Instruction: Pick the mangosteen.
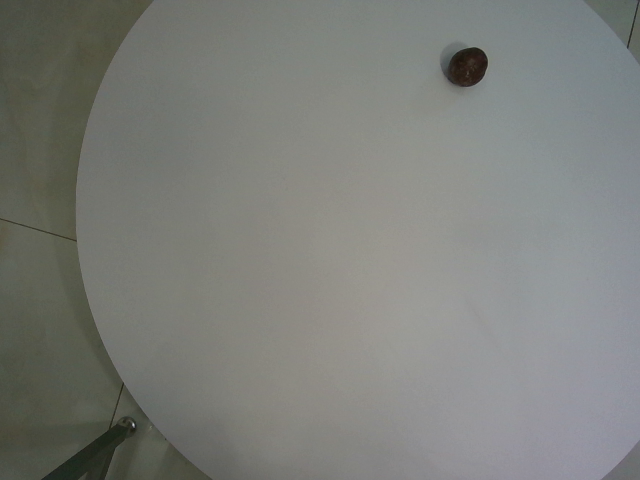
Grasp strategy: vertical